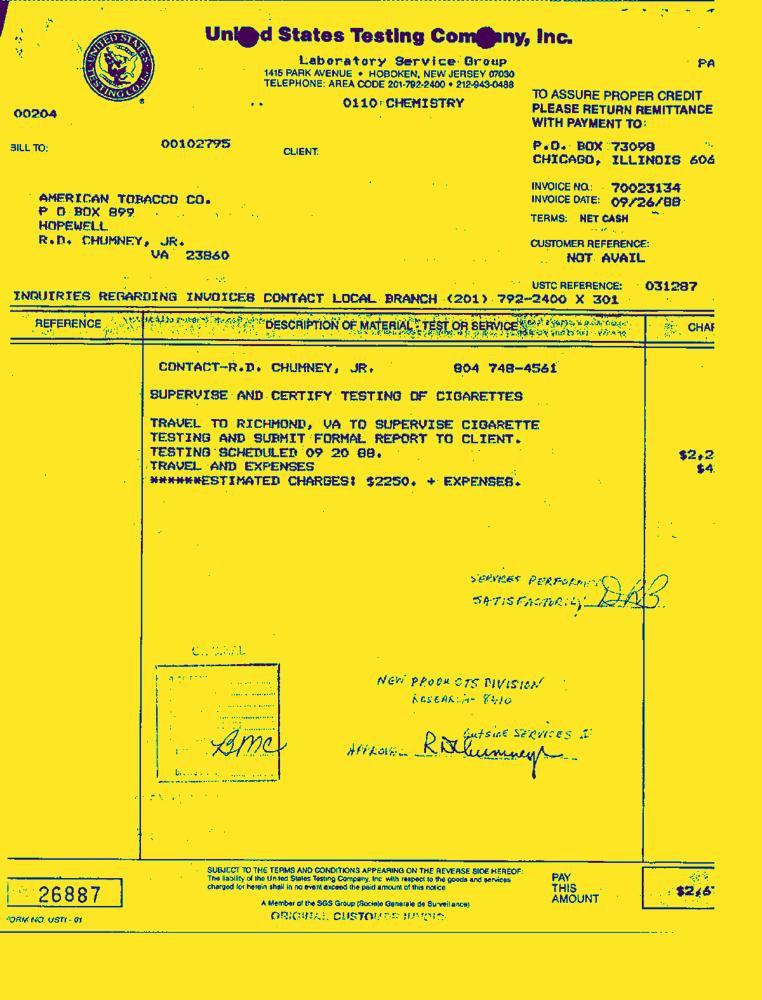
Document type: Invoice-Doc